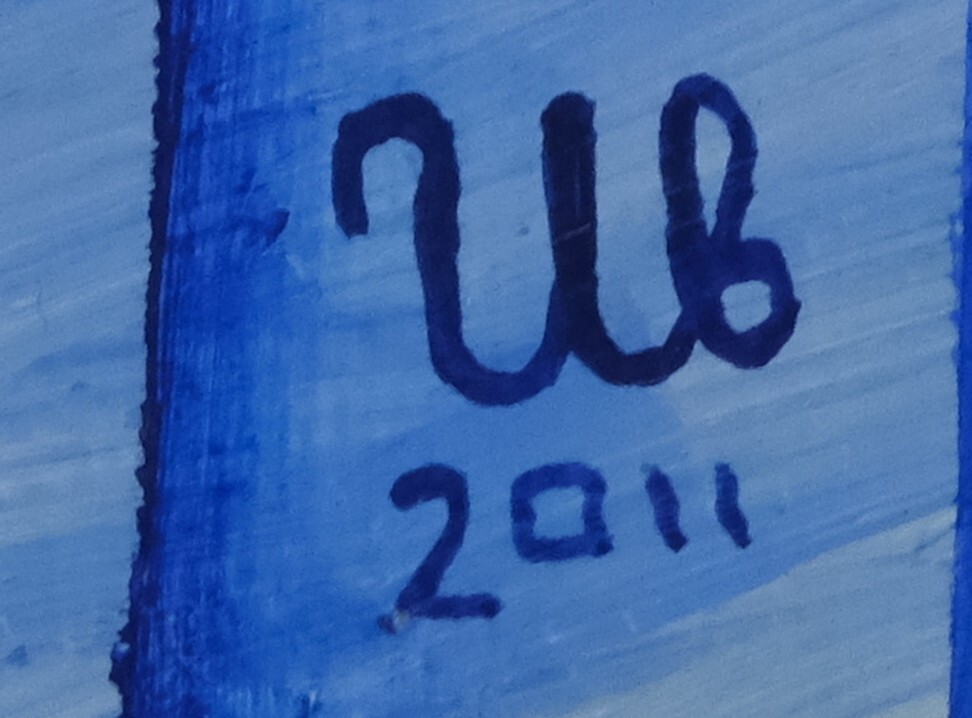
Signature of: eugene ivanov